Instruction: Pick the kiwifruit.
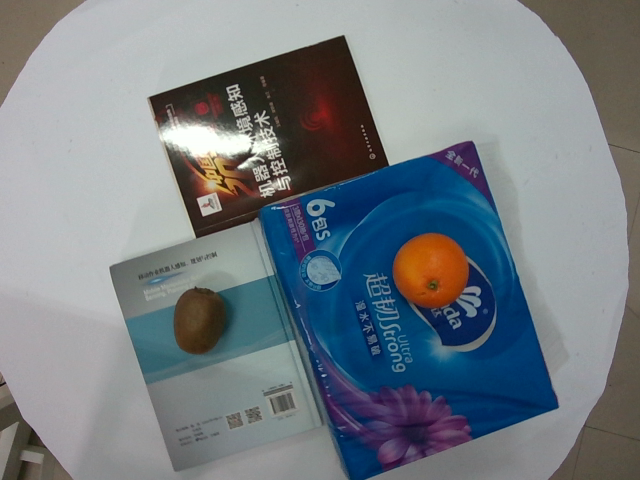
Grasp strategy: vertical